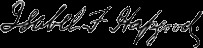
Signature of: isabel florence hapgood